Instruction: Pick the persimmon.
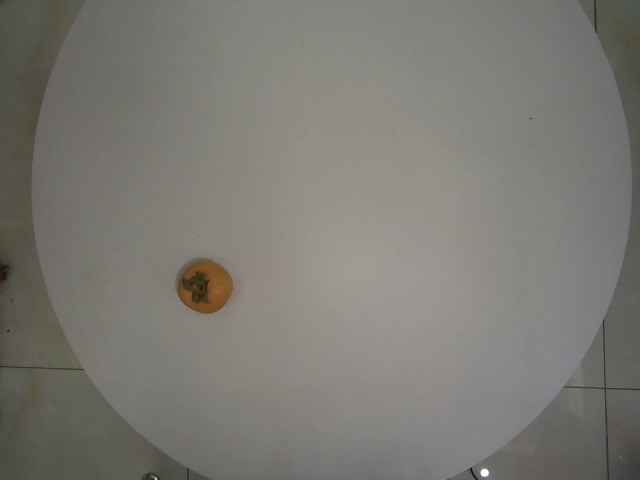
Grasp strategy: vertical